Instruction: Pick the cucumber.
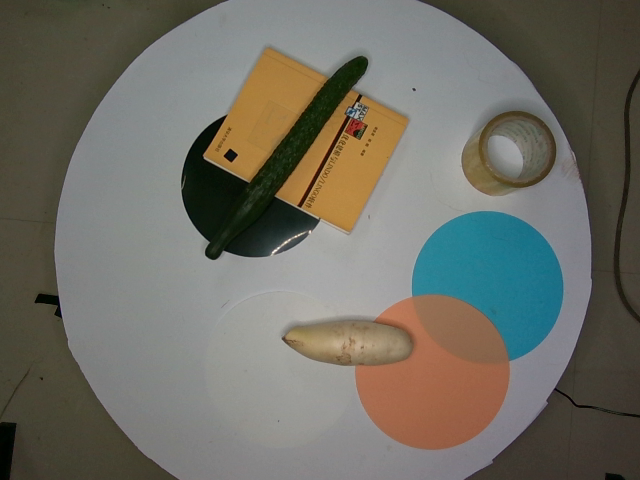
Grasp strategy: vertical